Question: What is the potential diagnosis?
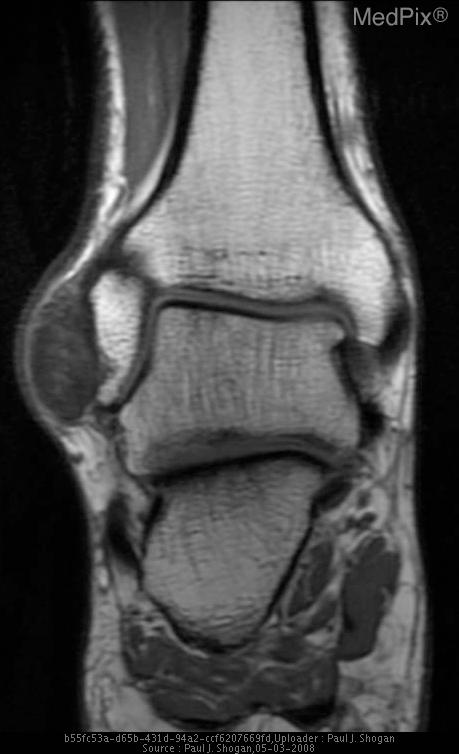
Answer: The possible diagnosis includes Achilles Tendonitis
Partial Achilles tendon tear
Gout
Neoplasms of the Achilles tendon.
Achilles’-Tendon Xanthoma.